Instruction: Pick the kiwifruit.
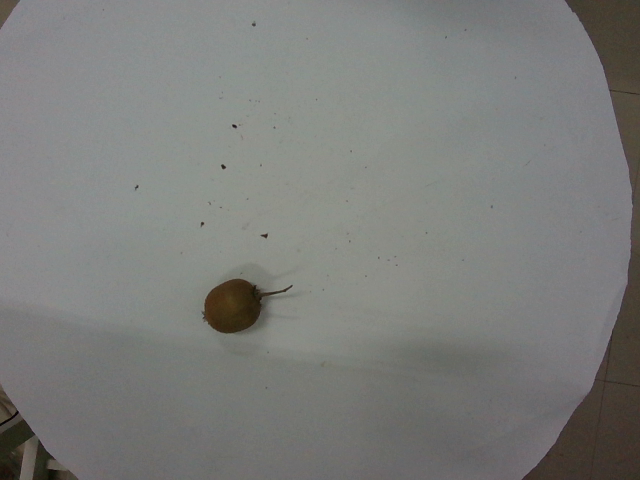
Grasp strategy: vertical